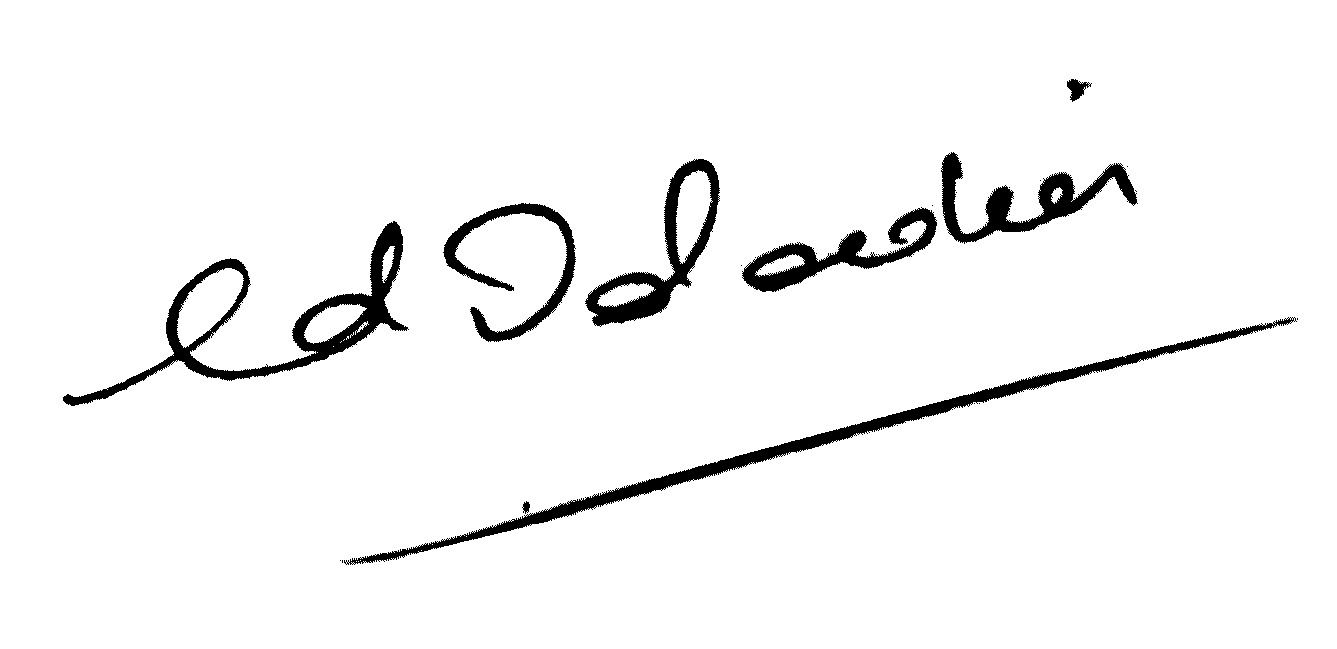
Signature of: édouard daladier